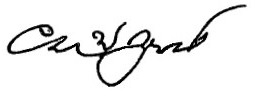
Signature of: charles woodruff yost